Question: How does the patient history play a role?
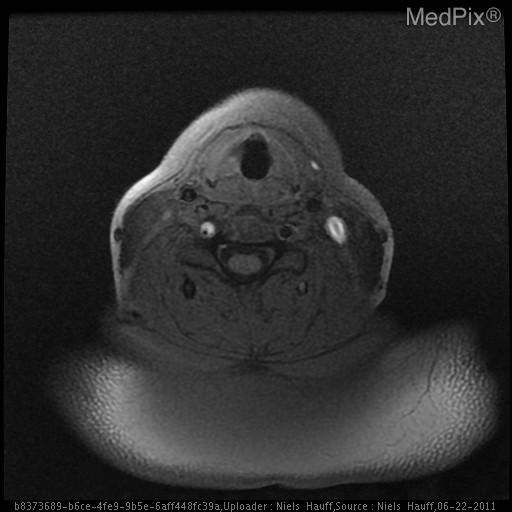
Answer: The patient's history of 33 year old woman with 2 weeks of posterior headache and neck pain, nausea, and intermittent dizziness.  This has been worsening over the last 2 days. She reports subjective paresthesias of both hands as well as left upper extremity weakness. is key in understanding the case.